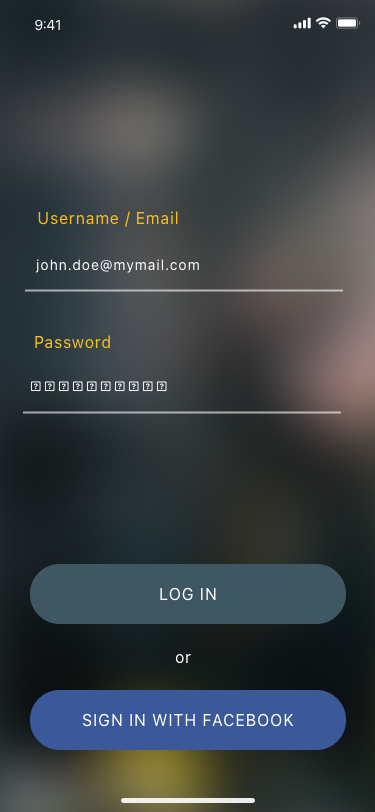
Text in this UI design:
SIGN IN WITH FACEBOOK
LOG IN
or
john.doe@mymail.com
Username / Email










Password